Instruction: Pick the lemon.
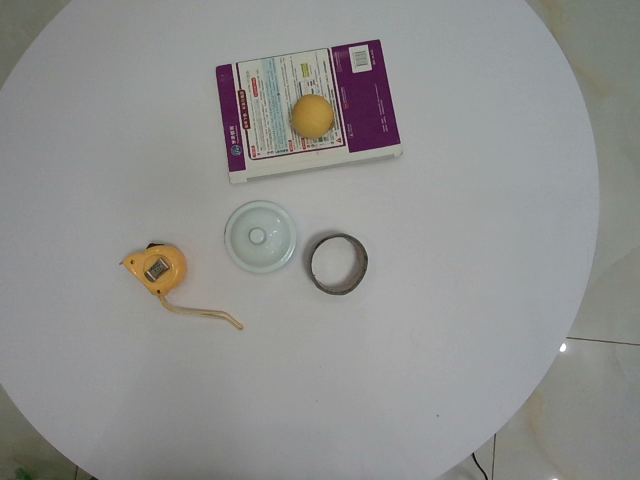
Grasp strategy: vertical